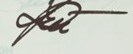
Signature of: radoslav gaydarski